Question: How is the property described in the document?
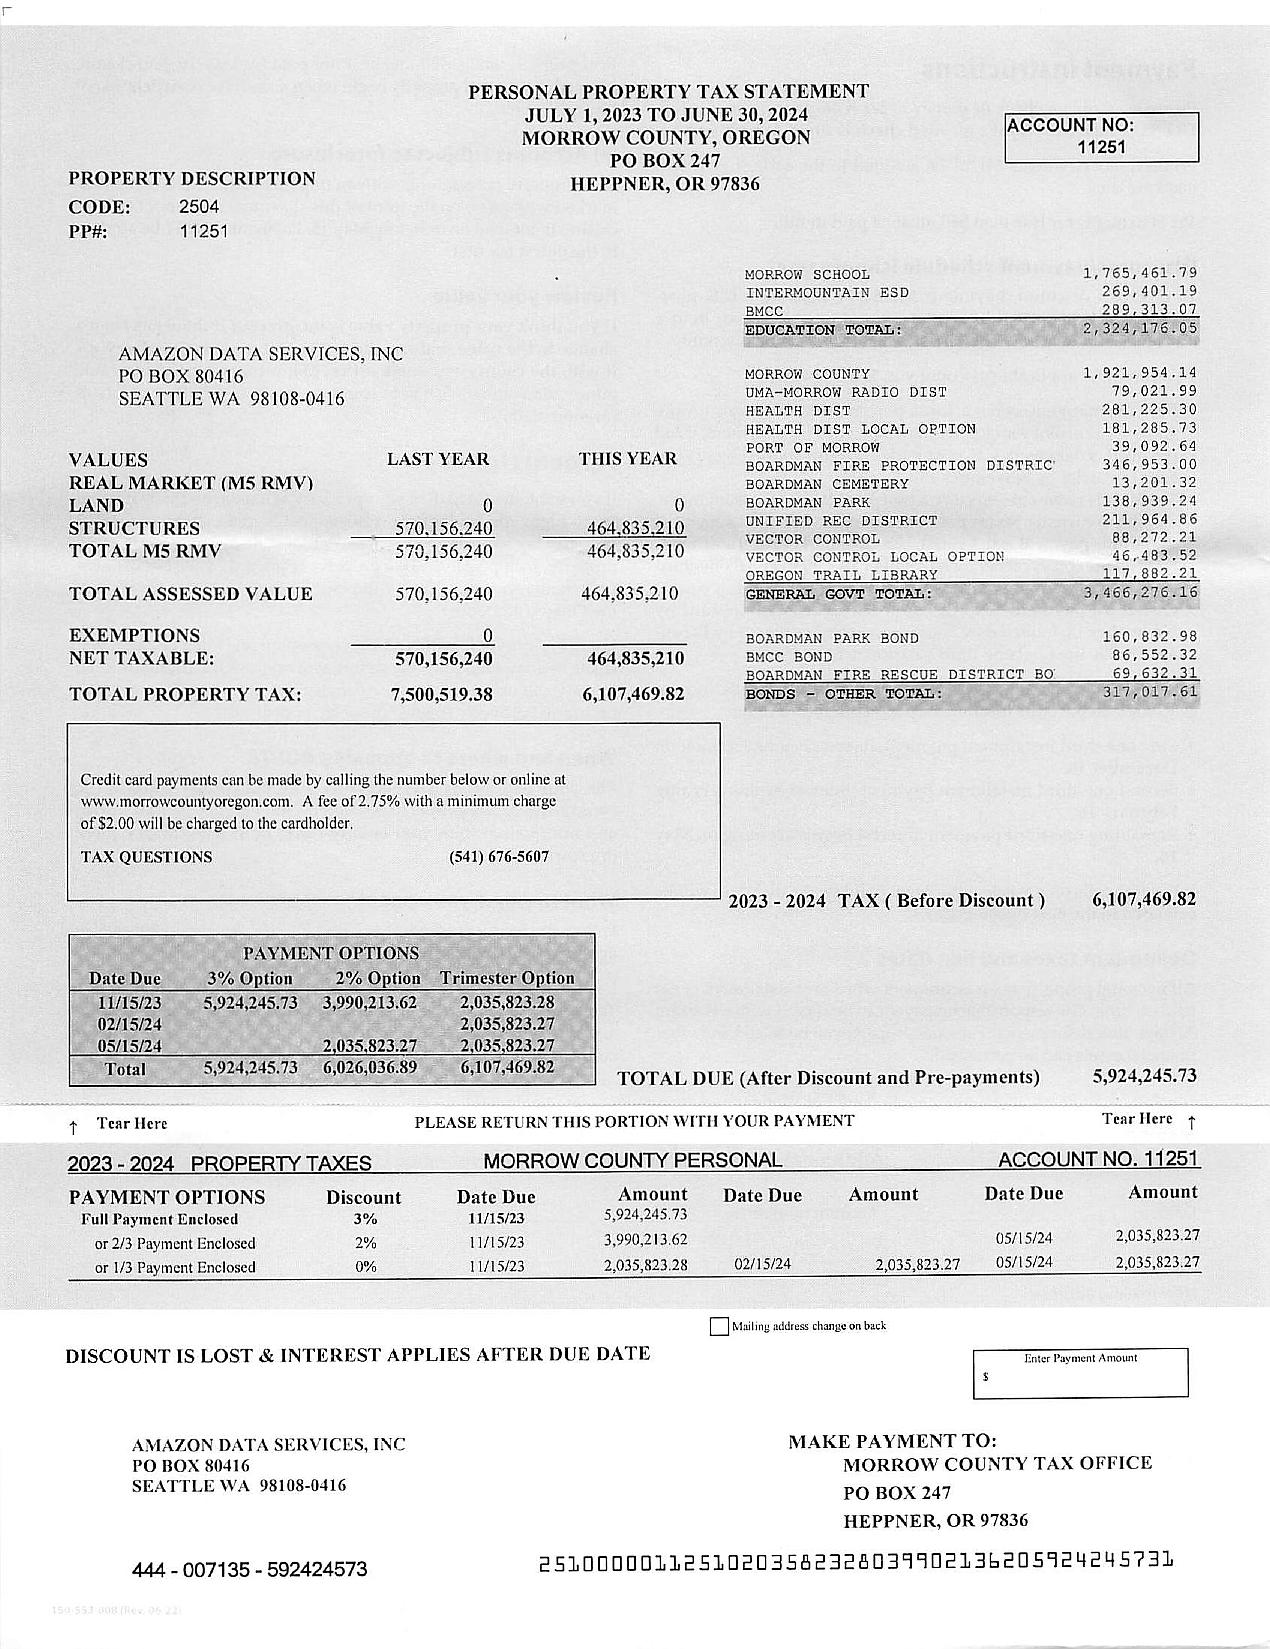
Answer: "AMAZON DATA SERVICES, INC"